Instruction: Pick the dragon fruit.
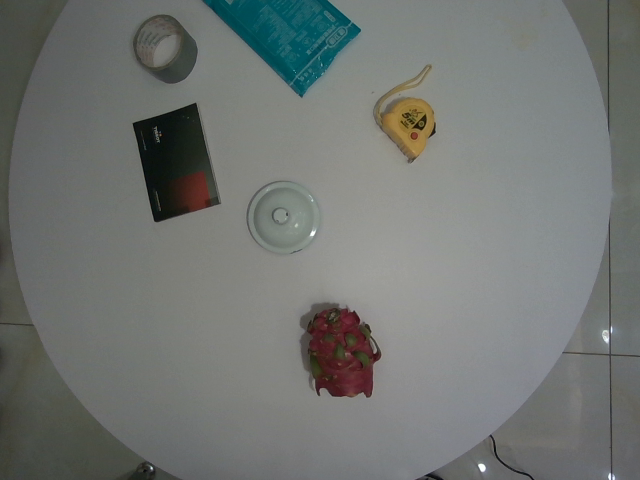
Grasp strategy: vertical